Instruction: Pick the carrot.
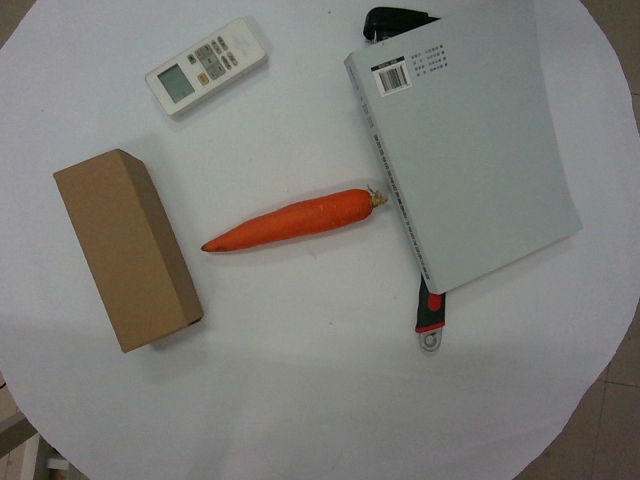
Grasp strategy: vertical